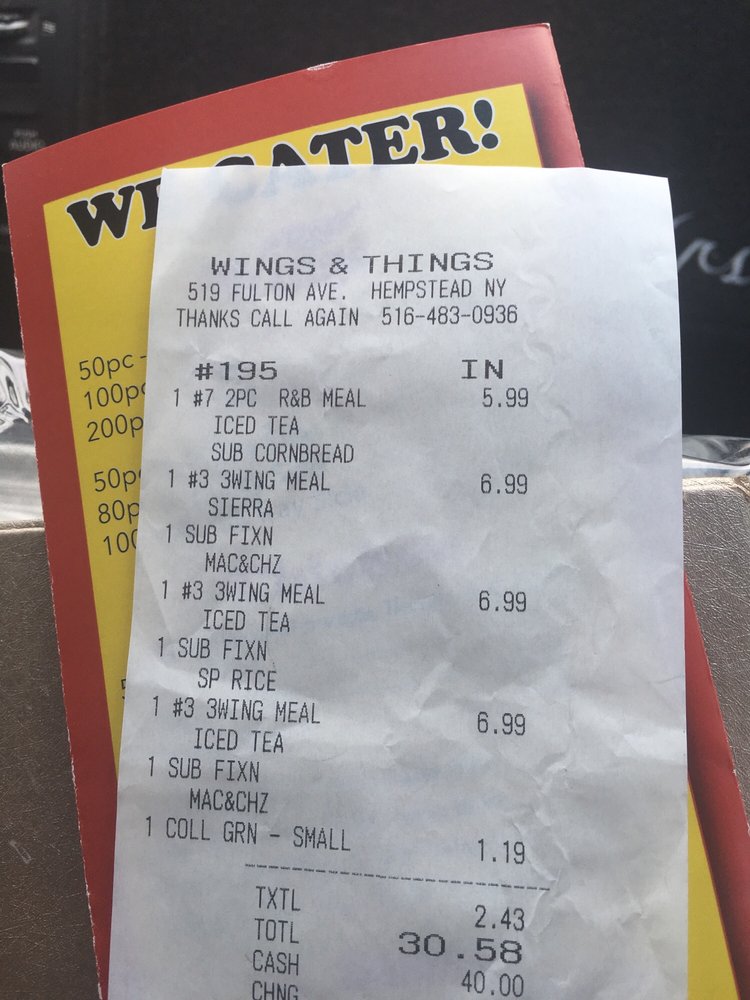
gt_parse: criticals: name: TOTL
price: 30.58
store: WINGS & THINGS
tell: 516-483-0936